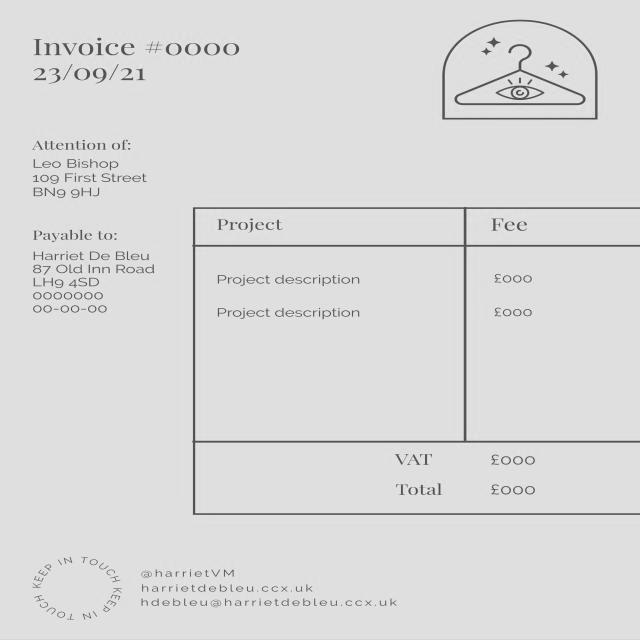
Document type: Invoice